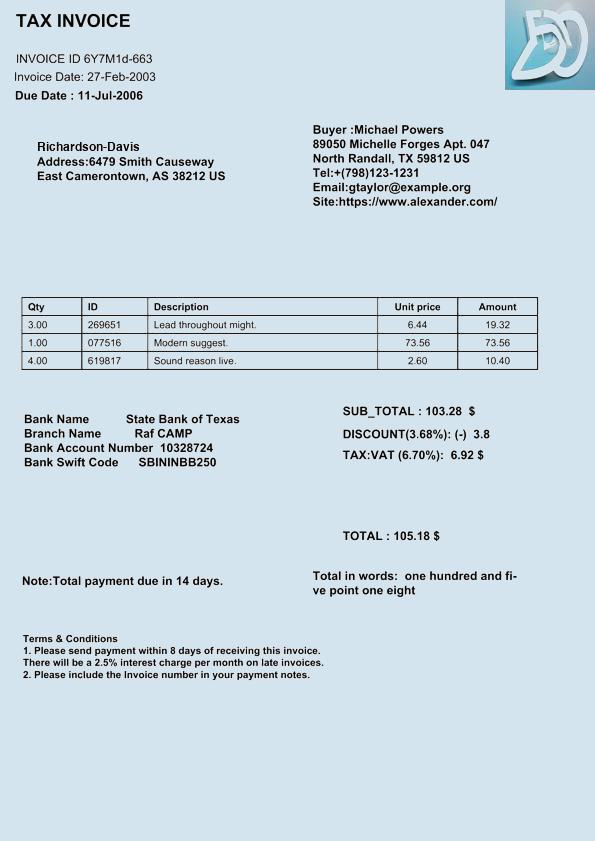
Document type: Invoice